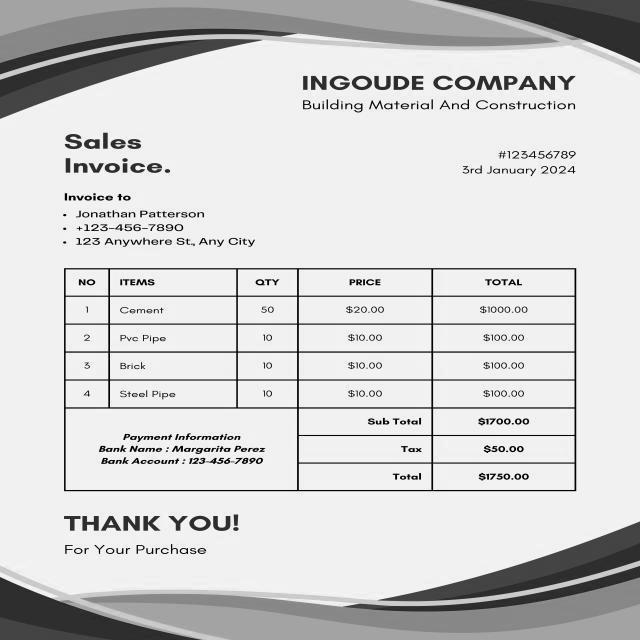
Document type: Invoice